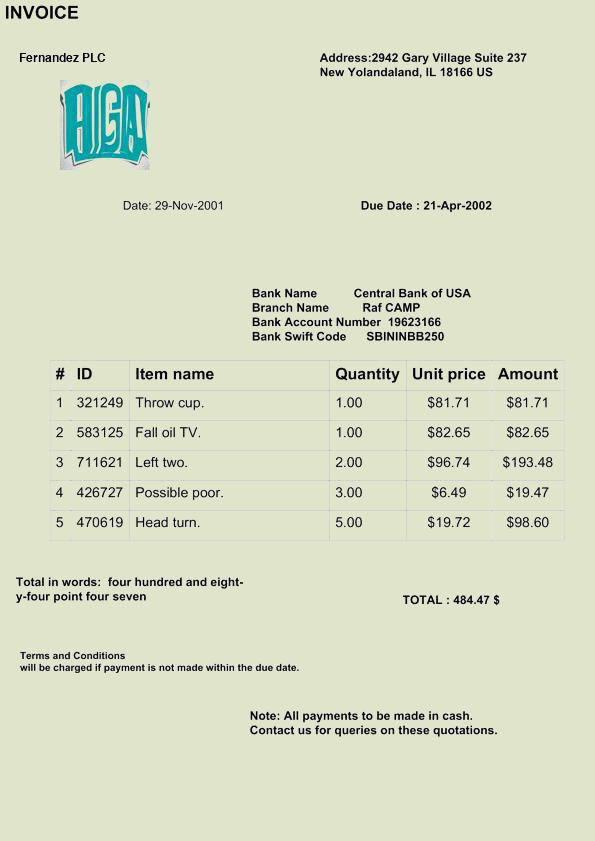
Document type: Invoice